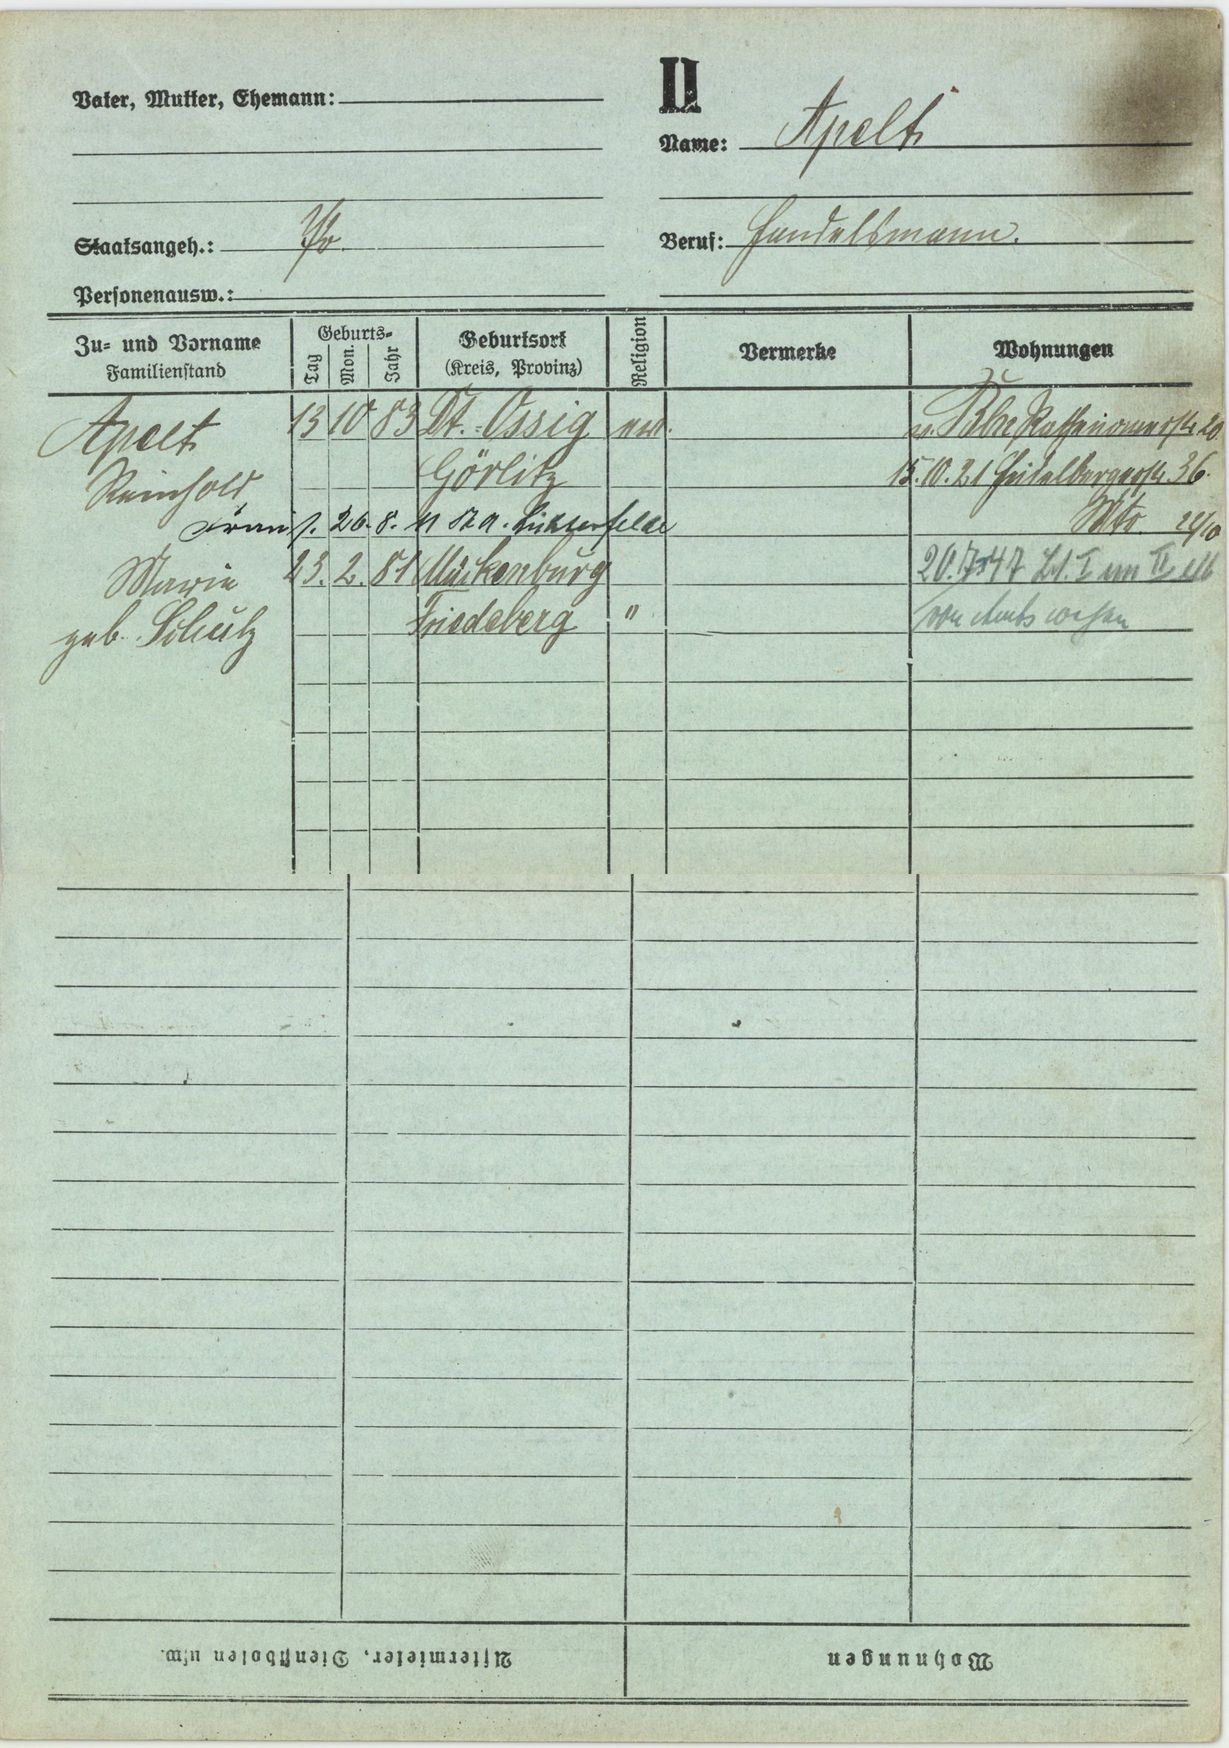
Apelt